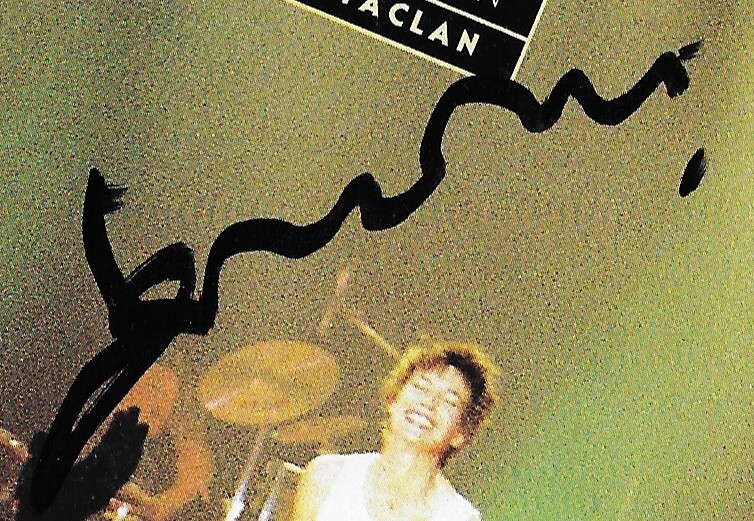
Signature of: jane birkin